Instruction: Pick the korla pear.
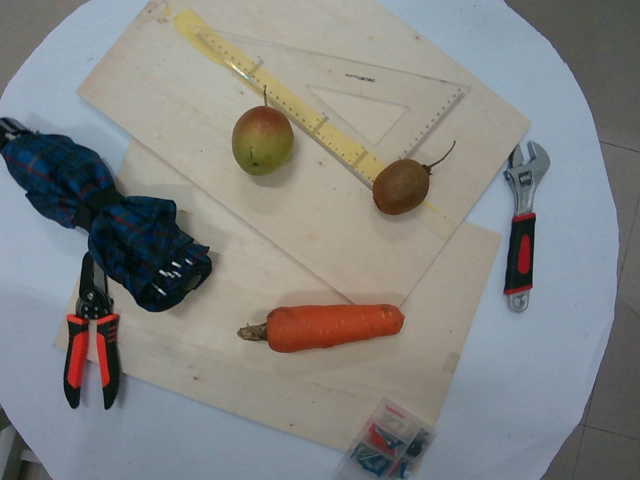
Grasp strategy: vertical